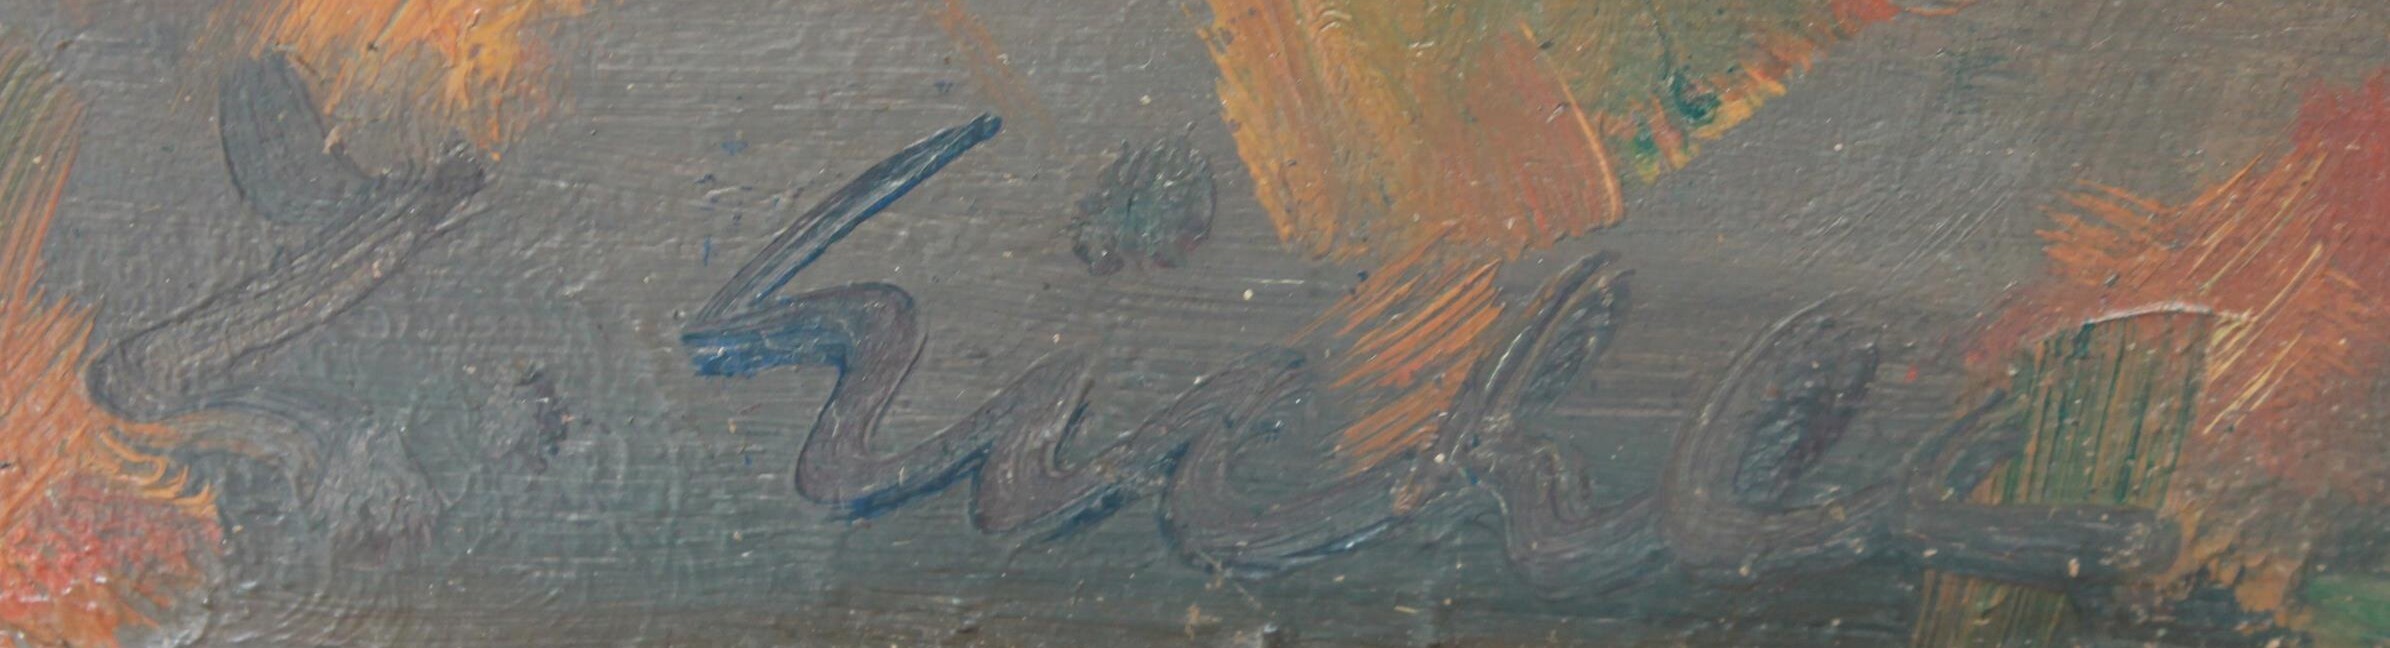
Signature of: zvonimír eichler